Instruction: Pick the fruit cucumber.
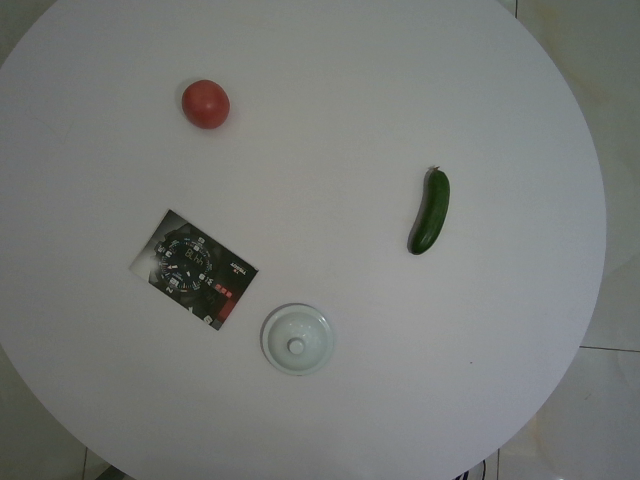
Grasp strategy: vertical